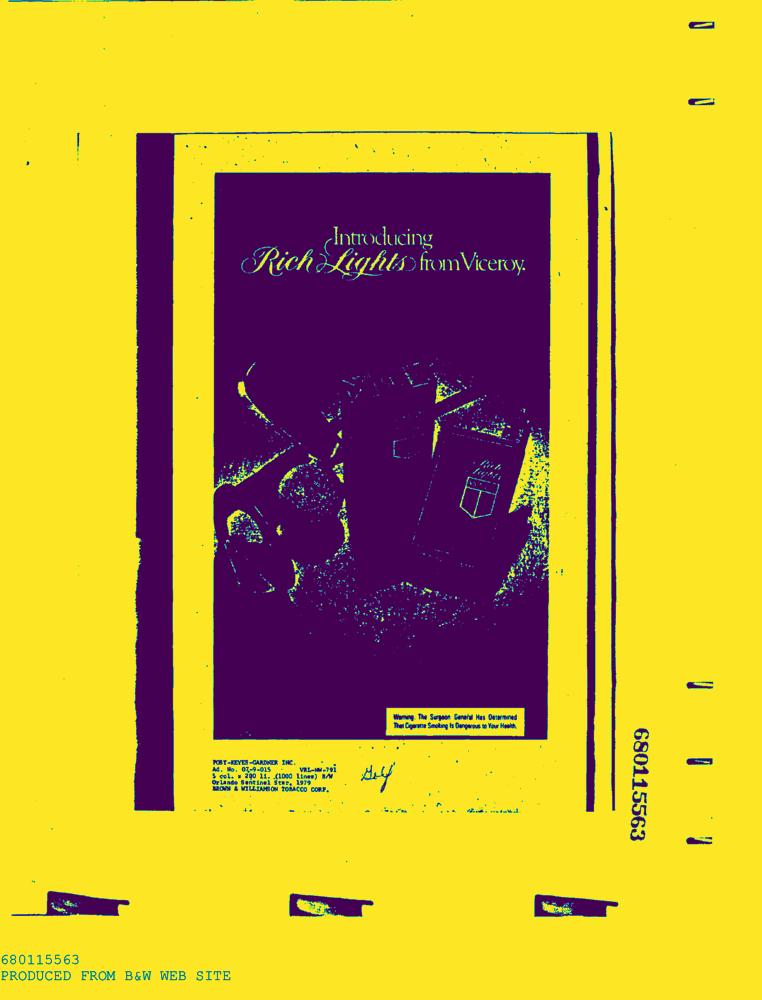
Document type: AD